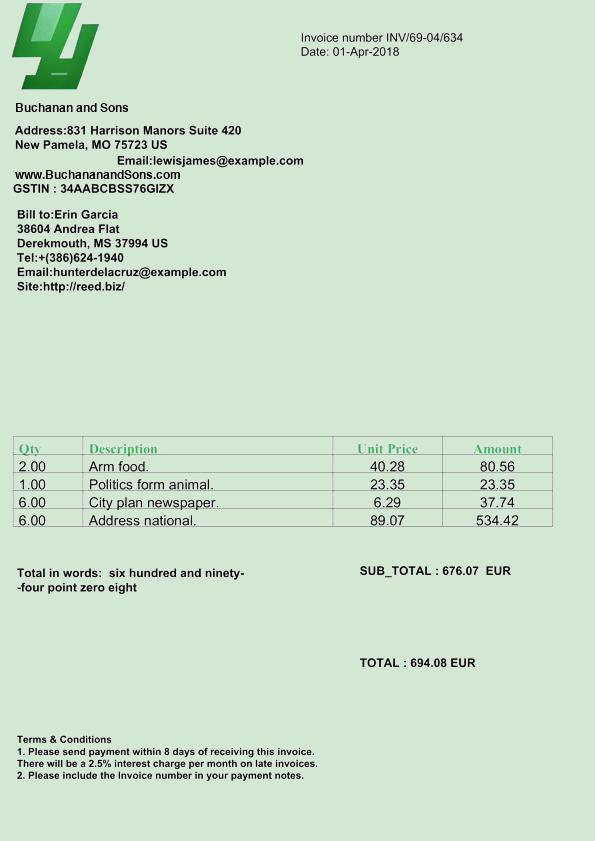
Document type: Invoice